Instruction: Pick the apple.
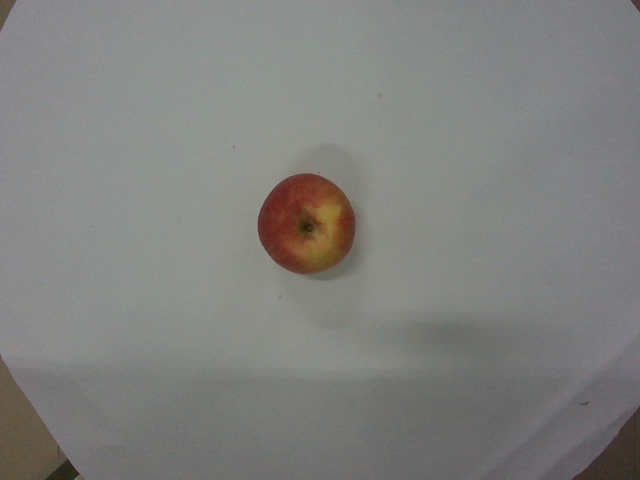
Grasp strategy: vertical